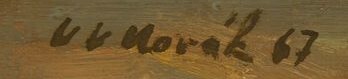
Signature of: václav vojtěch novák